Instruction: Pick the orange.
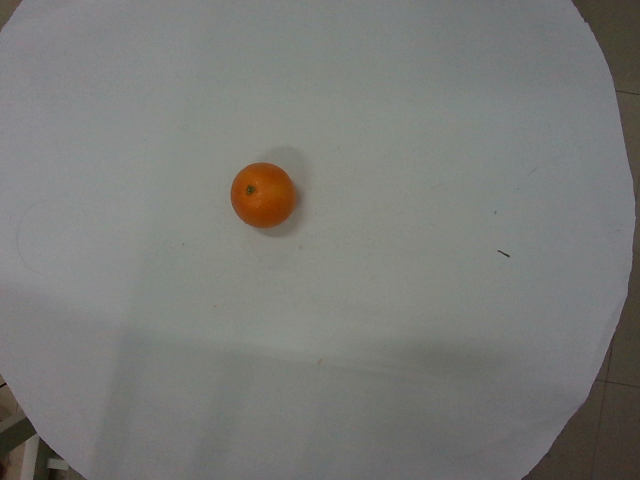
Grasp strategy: vertical